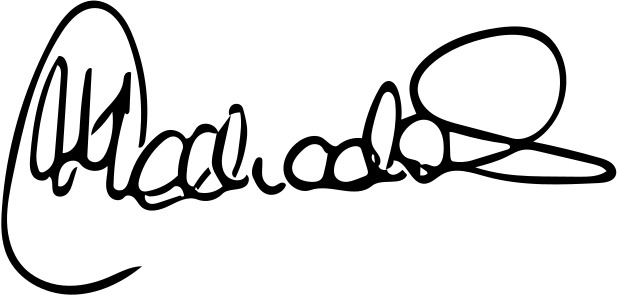
Signature of: maría corina machado